Question: What is the suspected problem?
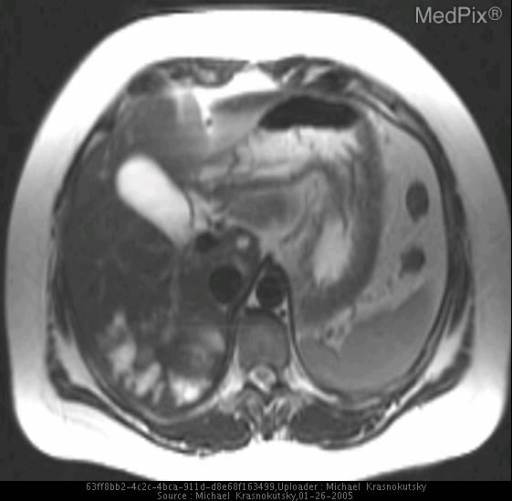
Answer: The findings suggest Both CT and MRI demonstrate dilated intrahepatic biliary ducts in the posterior right lobe of the liver.  Within the dilated system are several calculi that were formed secondary to chronic infection.. Axial T2 MRI image demonstrates areas of increased signal in the posterior right lobe of the liver representing dilated intrahepatic biliary ducts.. The patient might have a history of 41 year old samoan woman presented with recurrent bouts of pancreatitis..